Question: Talk about the condition:
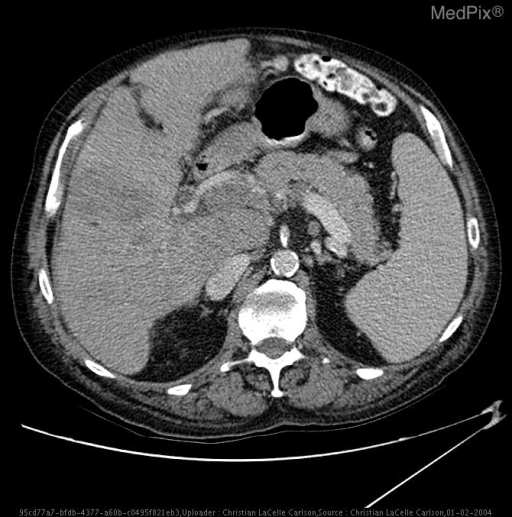
Answer: The disease is discussed as: Although portal vein thrombosis (PVT) is due to hematologic conditions associated with thrombogenic tendencies, the cause of  PVT is evident in less than 50 percent of cases.  PVT occurs in 10 percent of patients with cirrhosis and frequently accompanies hepatocellular carcinoma.  PVT may be associated with systemic or local infection or mesenteric inflammation.  PVT can complicate pregnancy, especially eclampsia, and conditions causing portal venous stasis such as hepatic venous obstruction, chronic heart failure, and constrictive pericarditis.  Encasement of the portal vein by pancreatic, gastric, and other malignancies can also lead to PVT.

Signs and symptoms of PVT depend on the location and extent of the thrombus, how rapidly PVT develops, and the nature of any underlying liver disease.  PVT may lead to segmental atrophy and infarction.  It can be acutely fatal when associated with mesenteric vein thrombosis.  Collateral channels form and the portal vein recanalizes (cavernous transformation) in 1/3 of patients in whom PVT develops slowly (subacute or chronic).  Portal vein thrombosis can cause or exacerbate portal hypertension.

As in this case, the predominant clinical feature is often the underlying disease.  However, bleeding from esophageal varices is a frequent presentation.  The presence of splenomegaly and absence of ascities are common findings.

CT findings may include (1) increased size of the portal vein, (2) hyperdense thrombus on noncontrast CT or low density, nonenhancing intraluminal thrombus on contrast enhanced CT, (3) low density filling defect on contrast CT/lack of contrast medium enhancement of the portal vein, (4) failure to visualize the portal vein, (5) canvernous transformation (nest of collateral veins in the porta hepatis), and (6) calcification within the thrombus. T1WI reveals hperintense  portal vein thrombus and numerous portal flow voids (collaterals).  Ultrasound is the best screening imaging modality.  Thrombus appears echogenic and collaterals and varices are often seen.